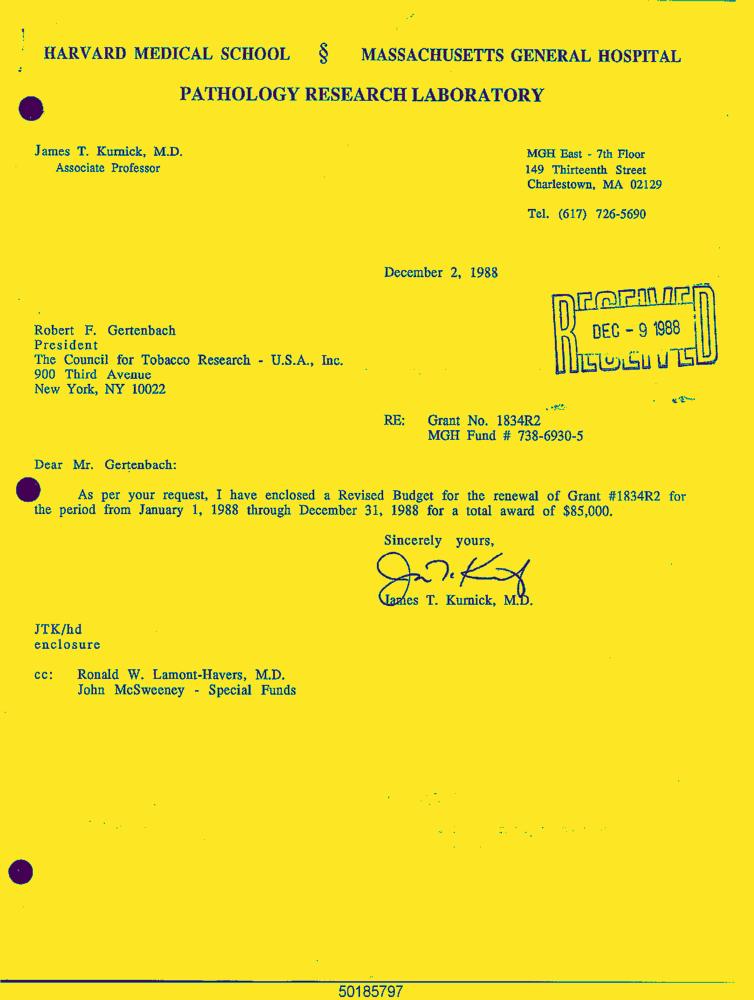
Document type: Letter-Doc